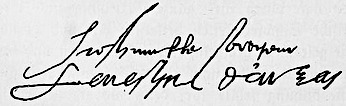
Signature of: antoine perrenot de granvelle